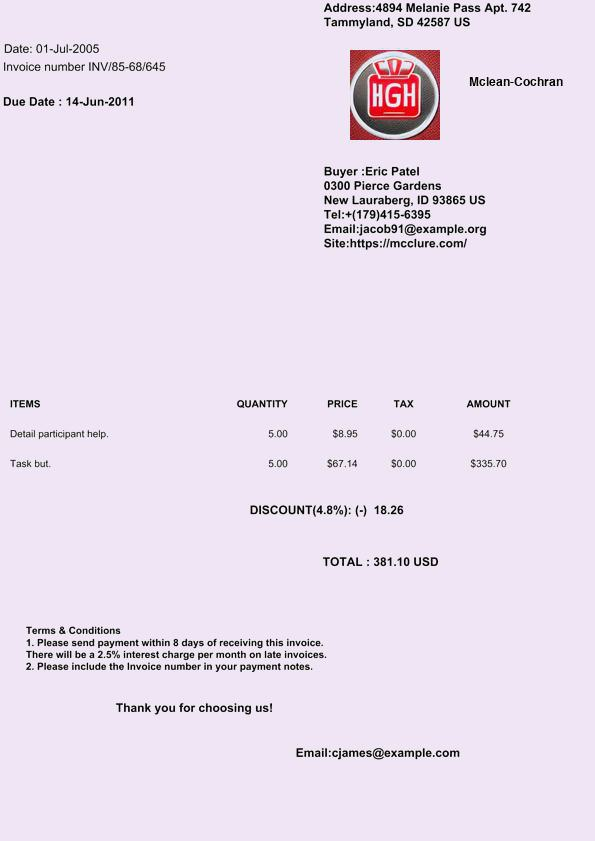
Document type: Invoice